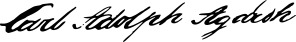
Signature of: carl adolph agardh